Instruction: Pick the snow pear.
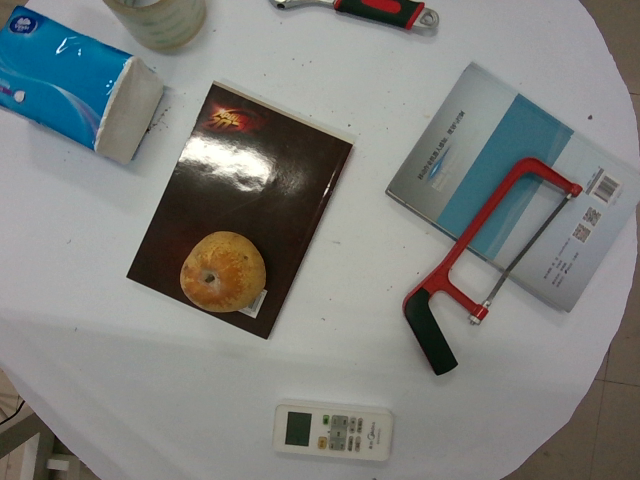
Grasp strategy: vertical